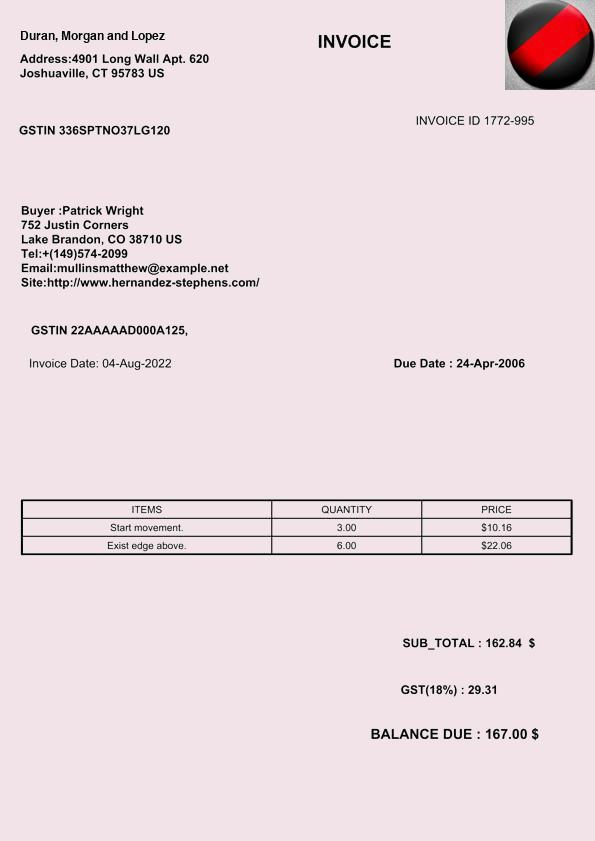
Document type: Invoice